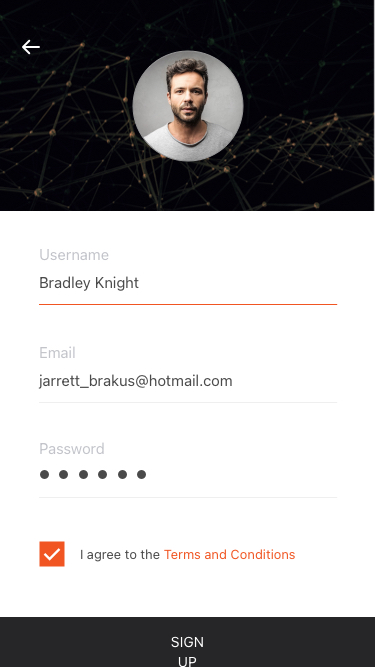
Text in this UI design:
Bradley Knight
jarrett_brakus@hotmail.com
Username
Email
Password
I agree to the Terms and Conditions
Sign Up